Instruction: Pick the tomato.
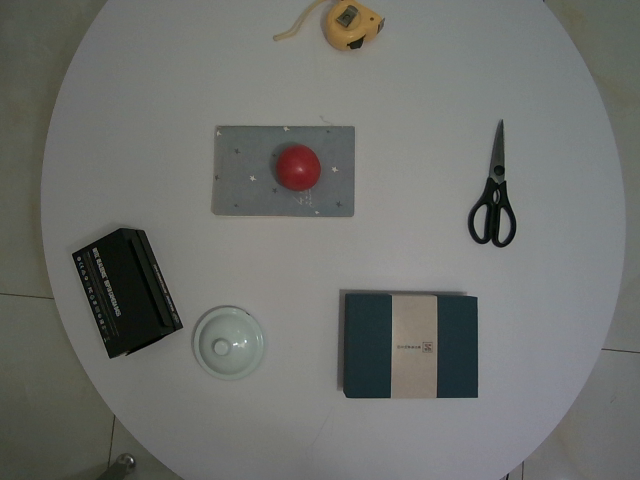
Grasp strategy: vertical